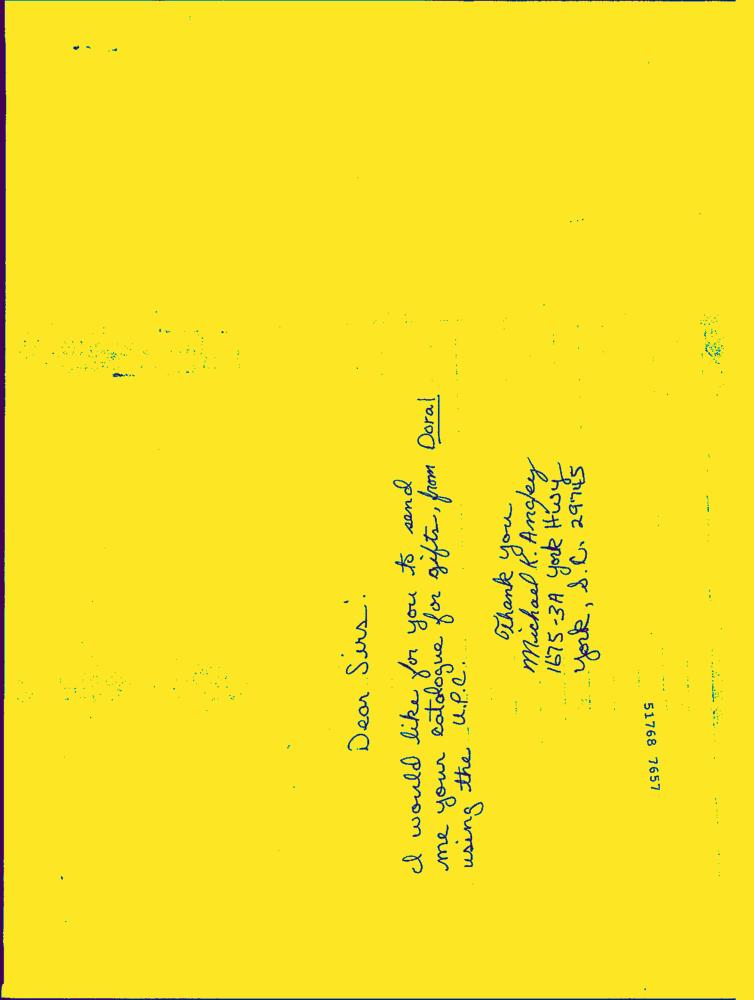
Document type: Hand-Written